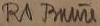
Signature of: rudolf otto bause